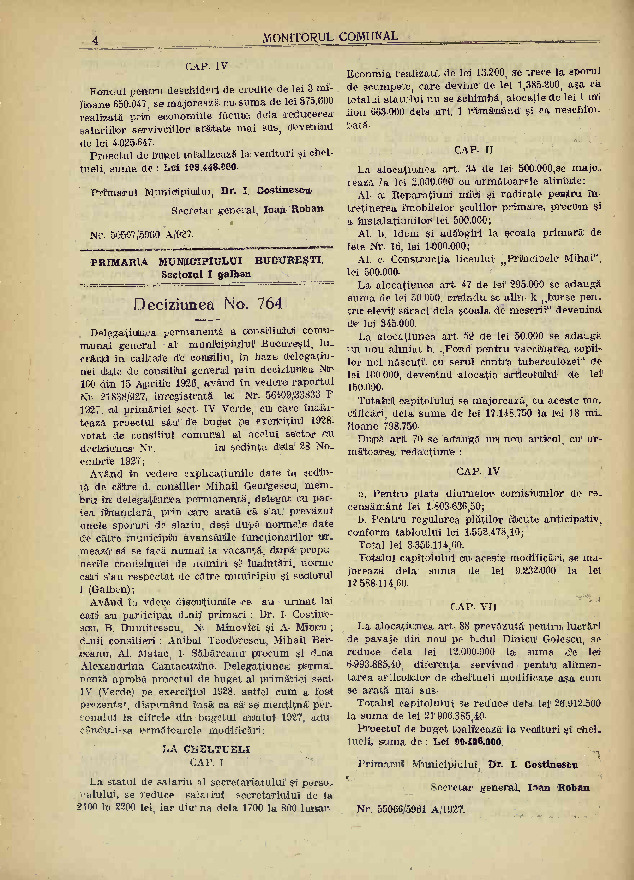
Signature of: dumitru prunariu 3